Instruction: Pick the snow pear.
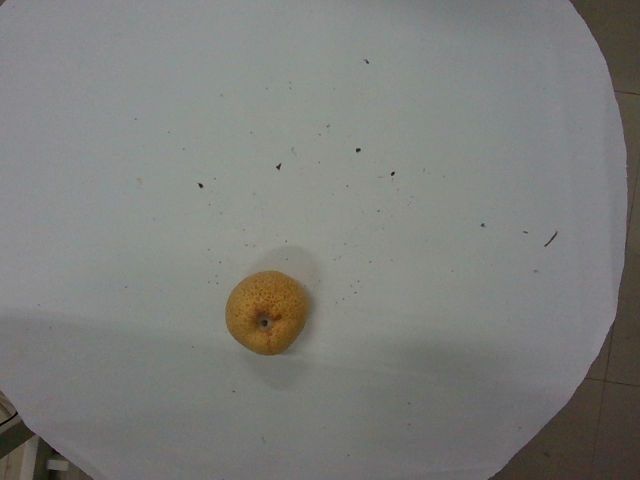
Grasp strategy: vertical